Question: Which state is mentioned in the document?
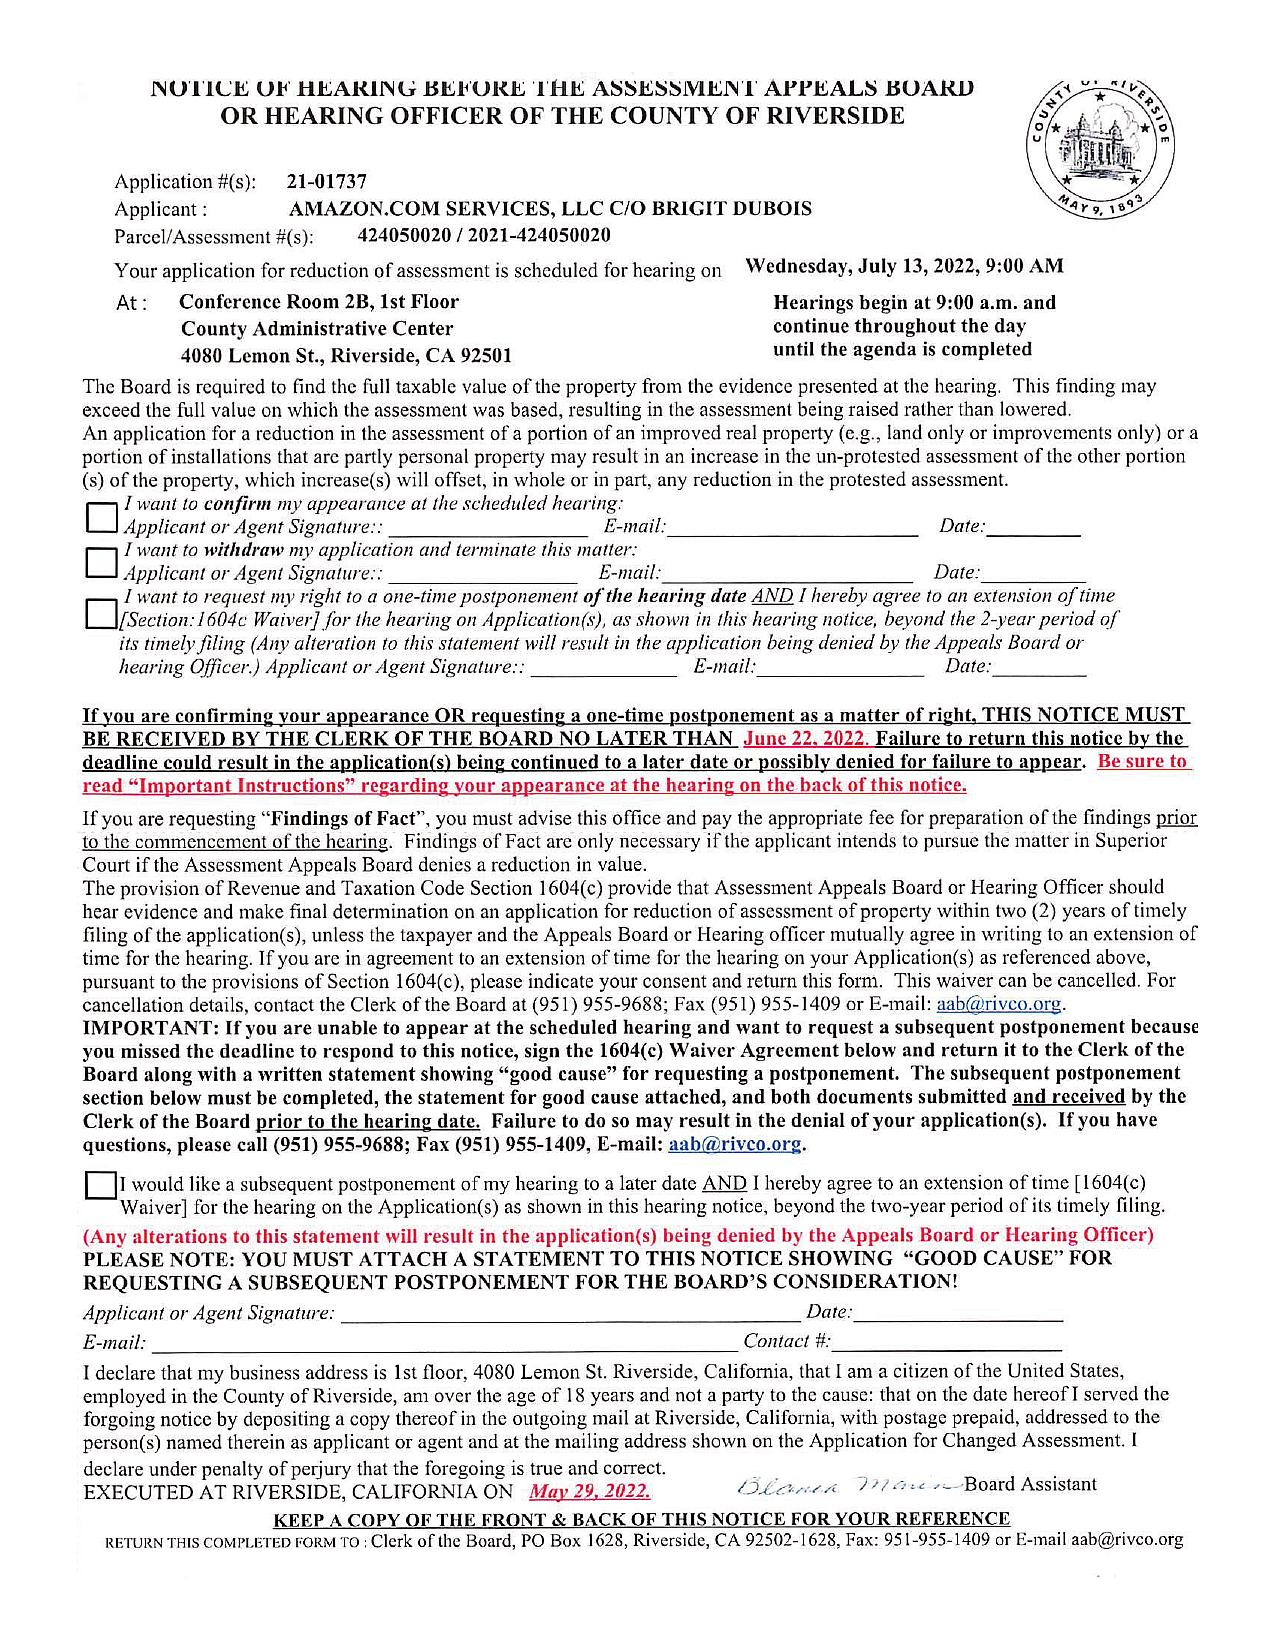
Answer: "CA"